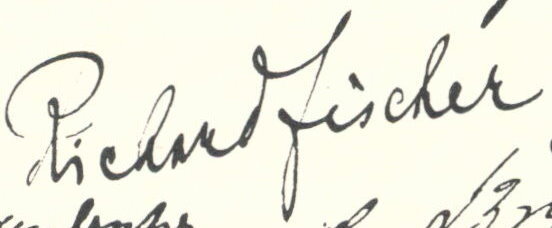
Signature of: richard fischer